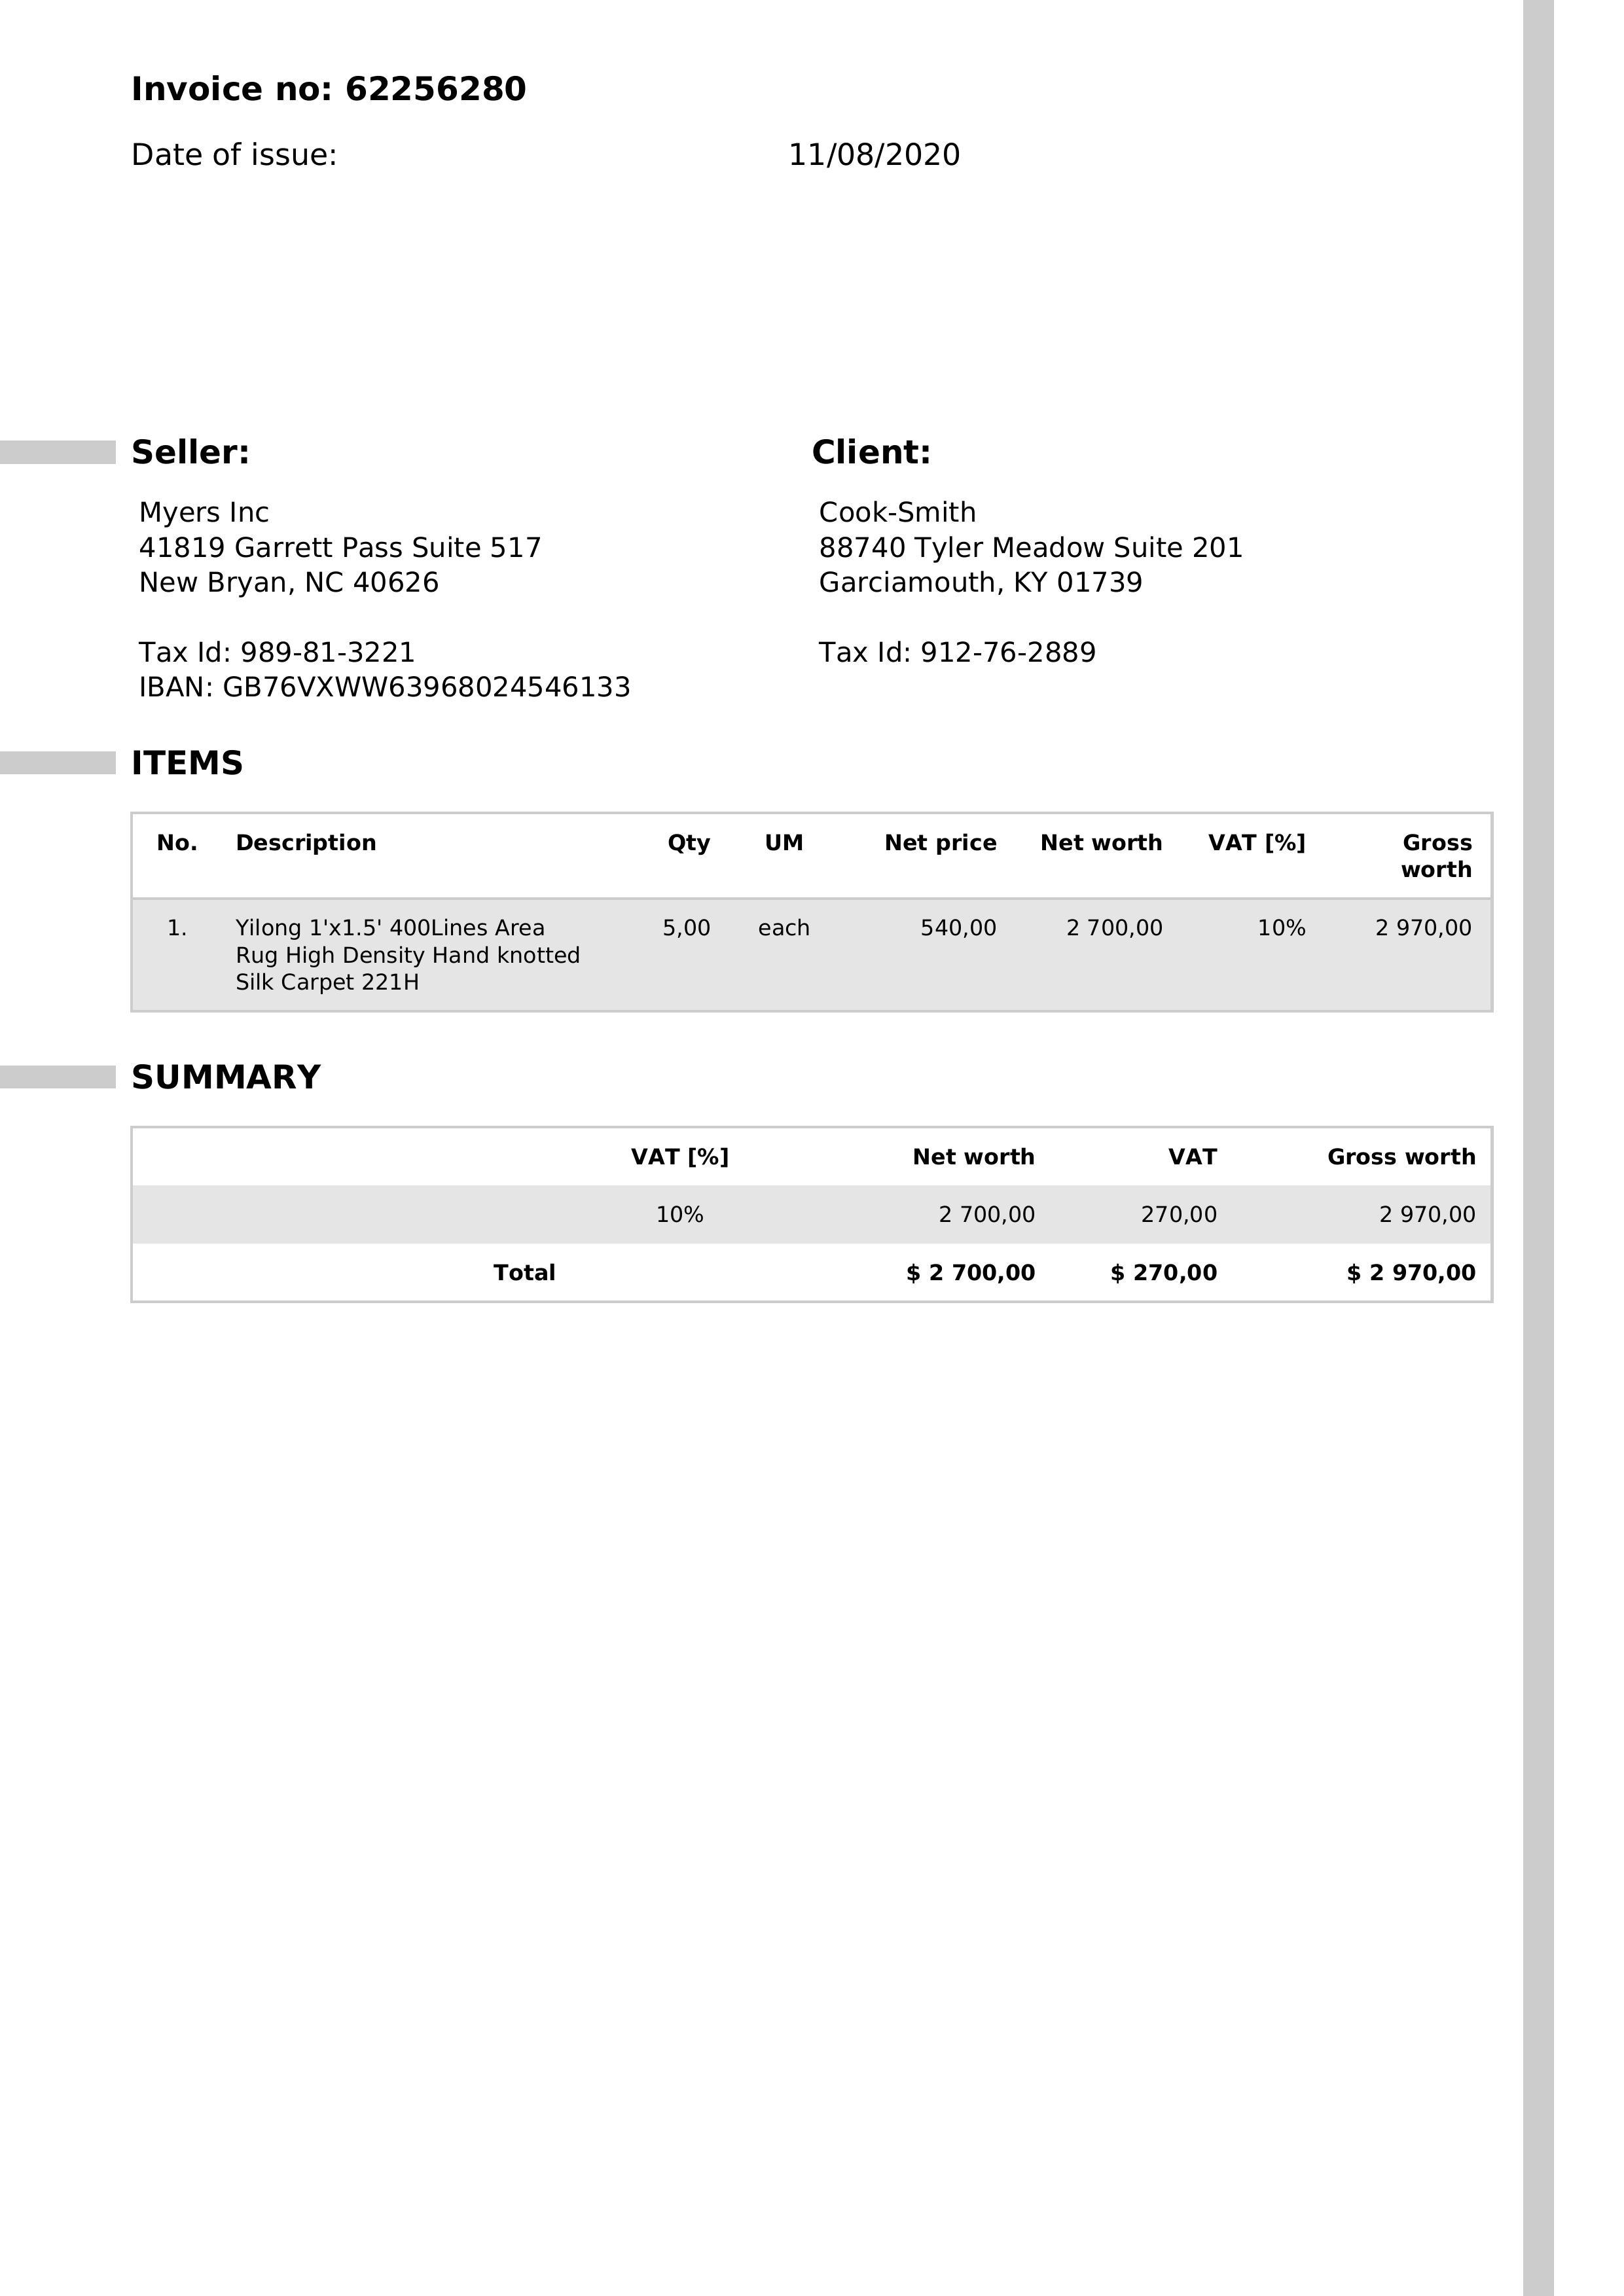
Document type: Invoice